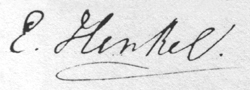
Signature of: ellen lenneck